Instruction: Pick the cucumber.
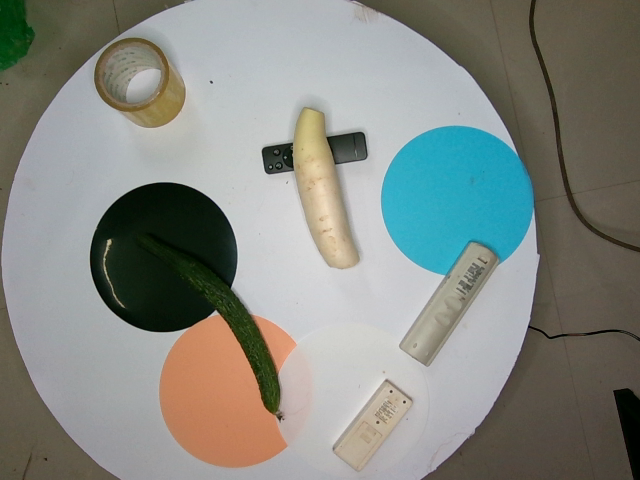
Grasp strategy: vertical